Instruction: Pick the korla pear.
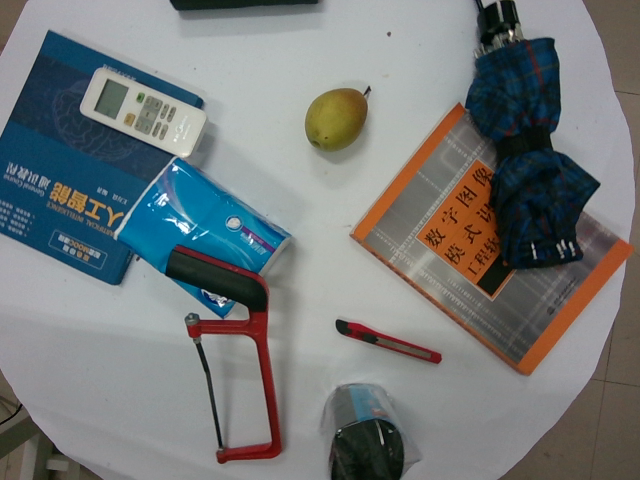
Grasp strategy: vertical